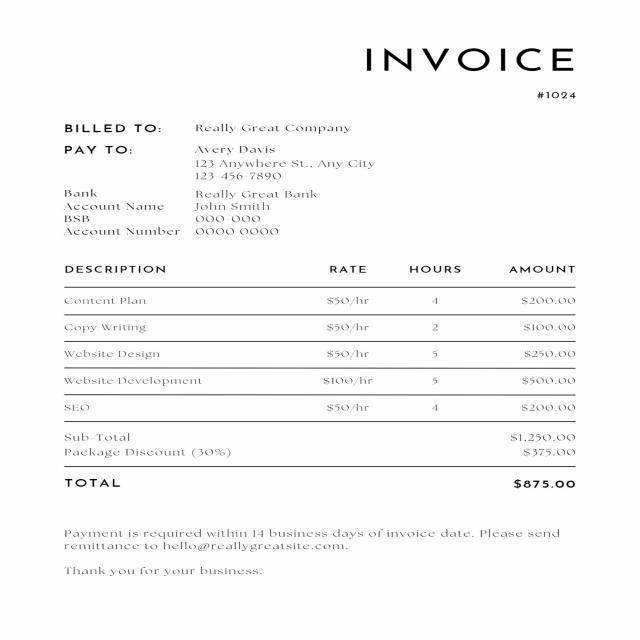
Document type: Invoice